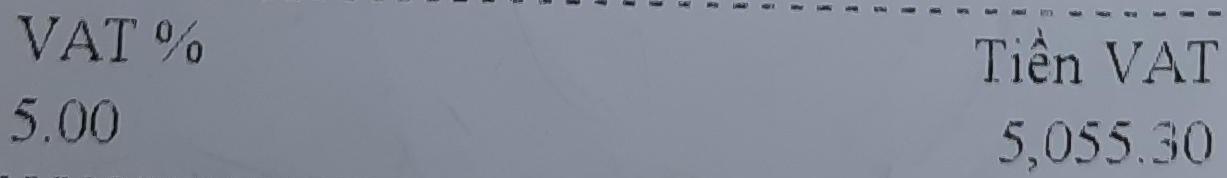
VAT % Tiên VAT
5.00 5,055.30